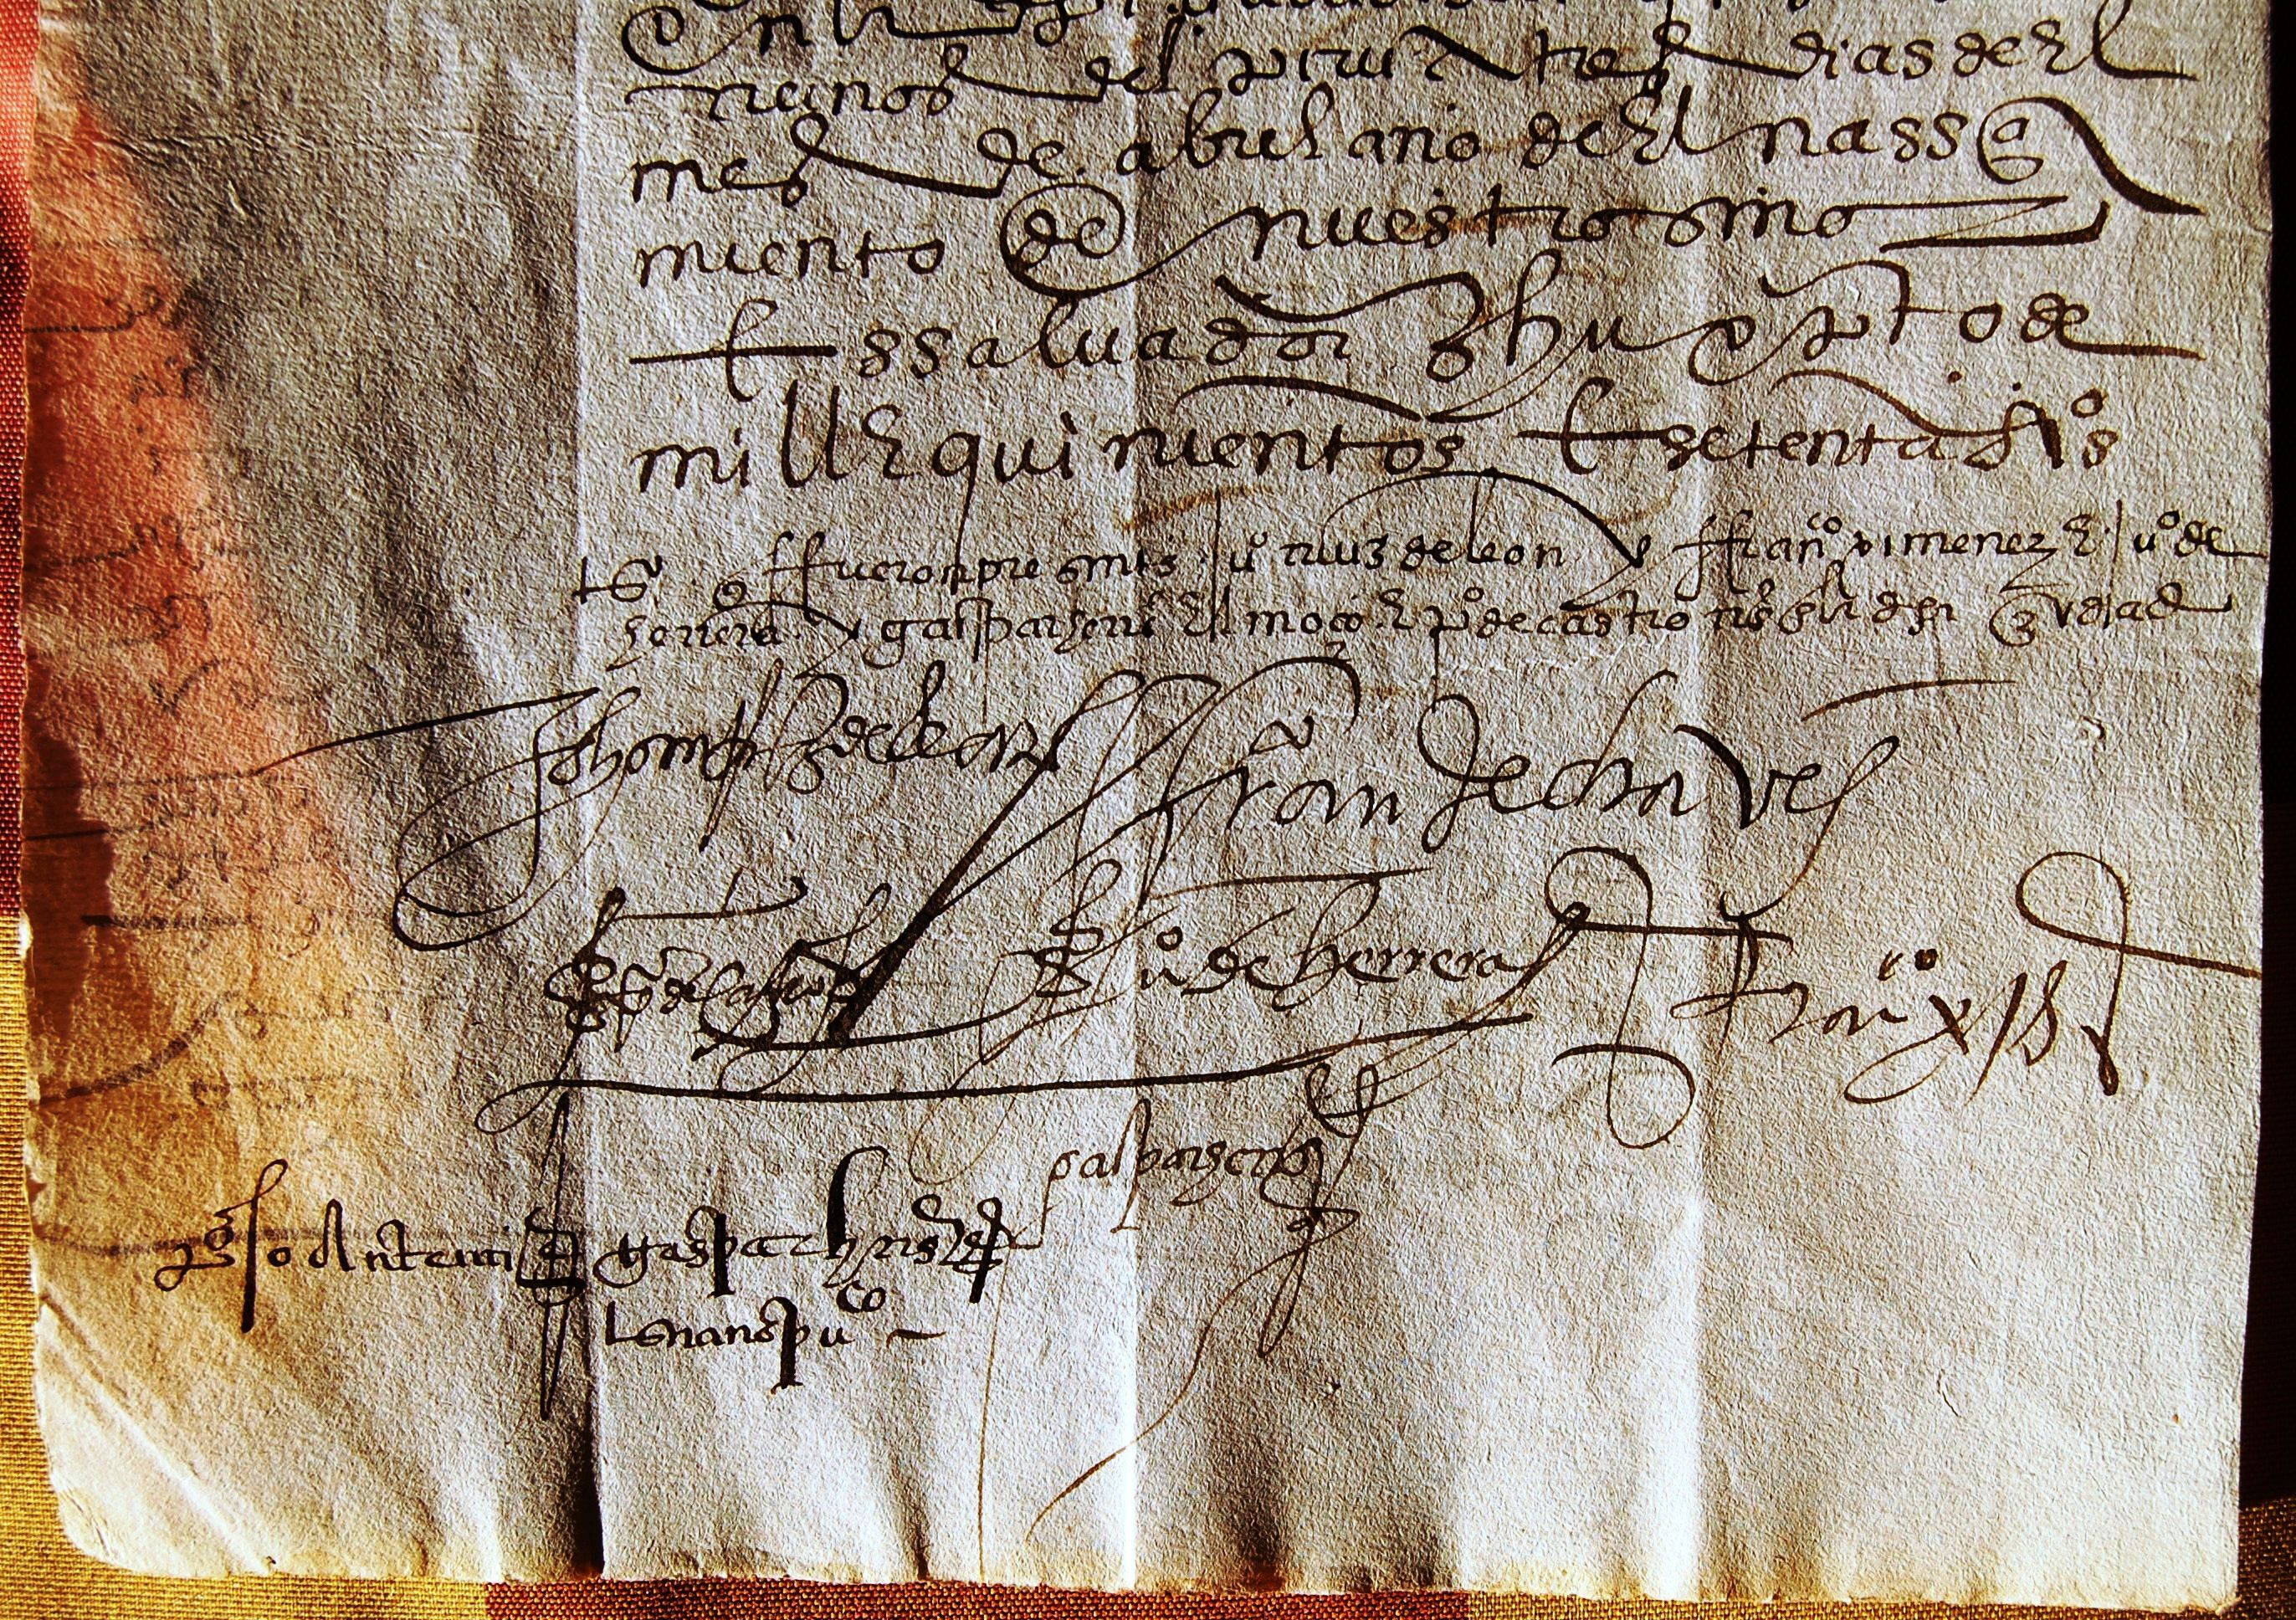
Signature of: francisco de chaves